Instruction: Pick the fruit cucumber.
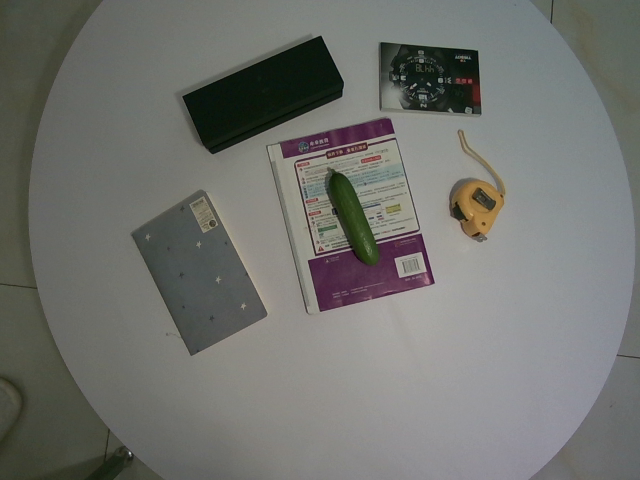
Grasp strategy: vertical